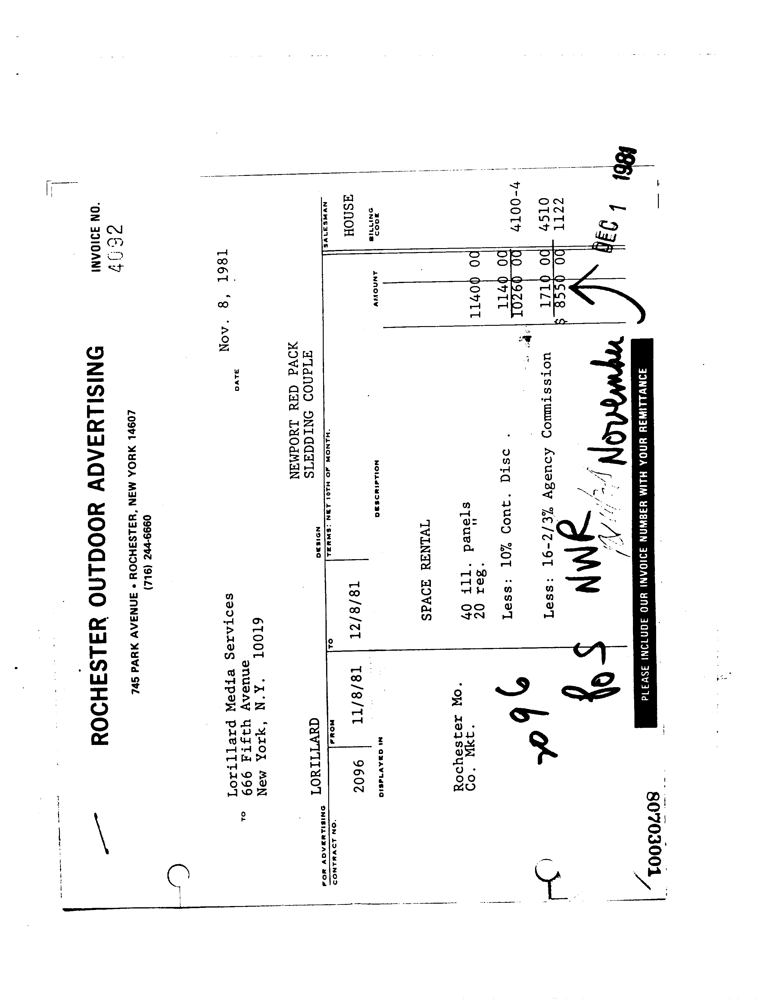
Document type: Invoice